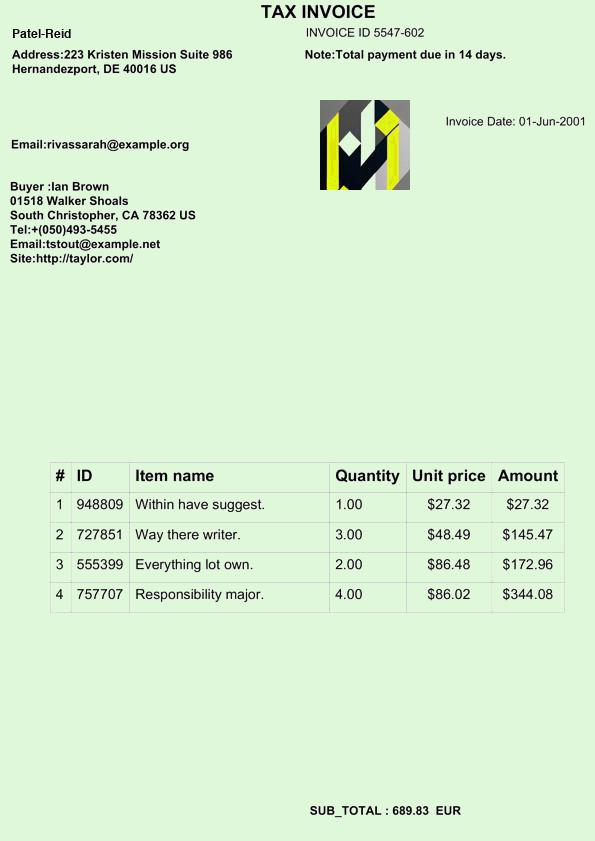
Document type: Invoice